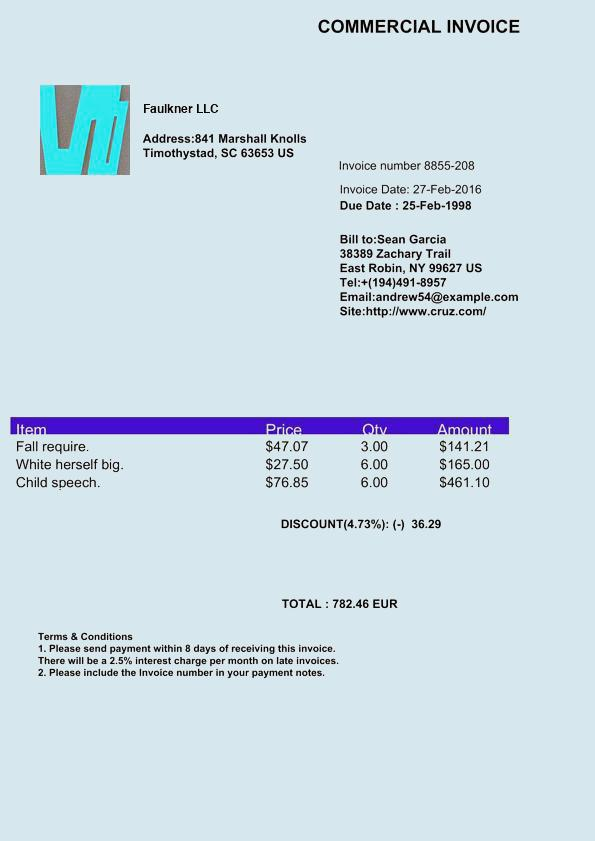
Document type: Invoice